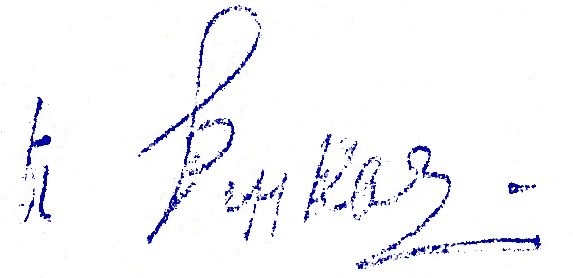
Signature of: karl renkas